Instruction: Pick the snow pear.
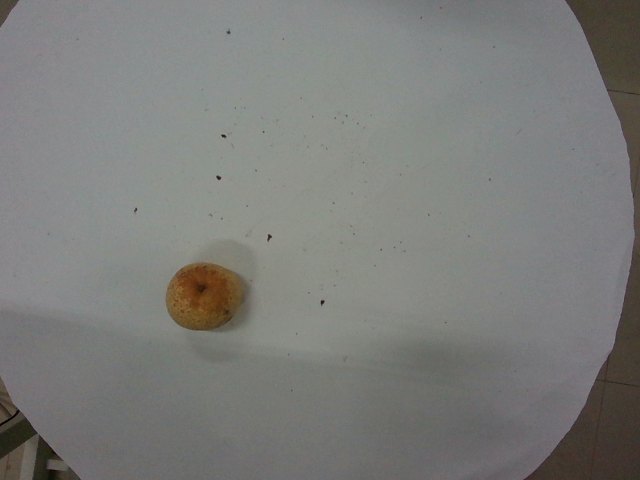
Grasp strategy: vertical